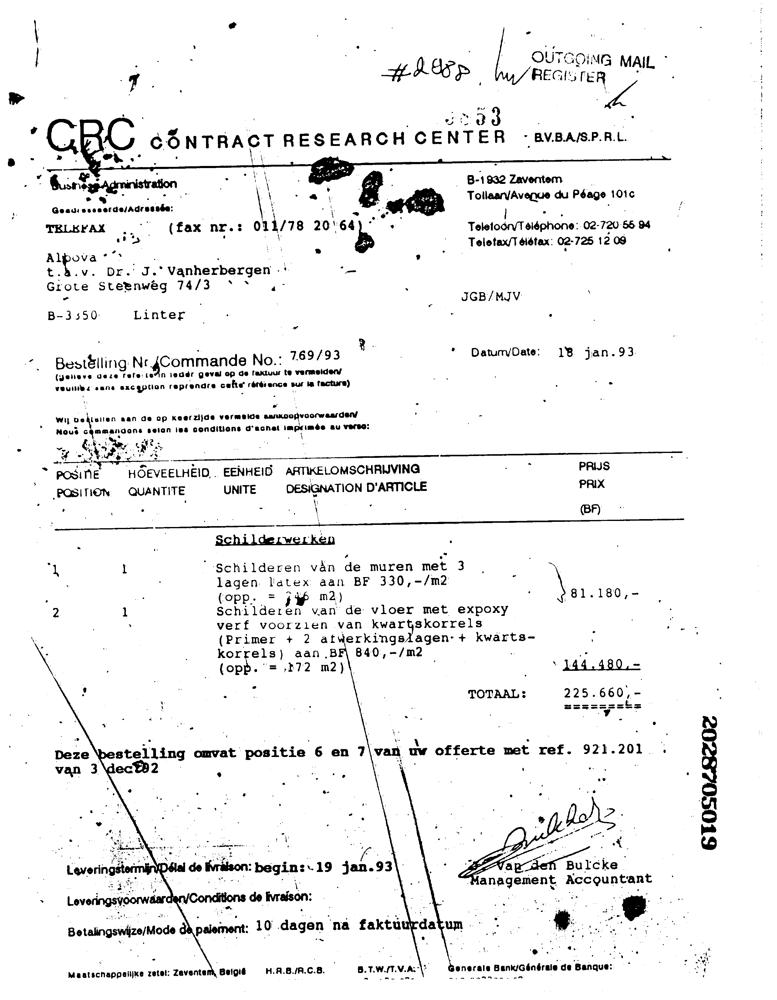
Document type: Invoice